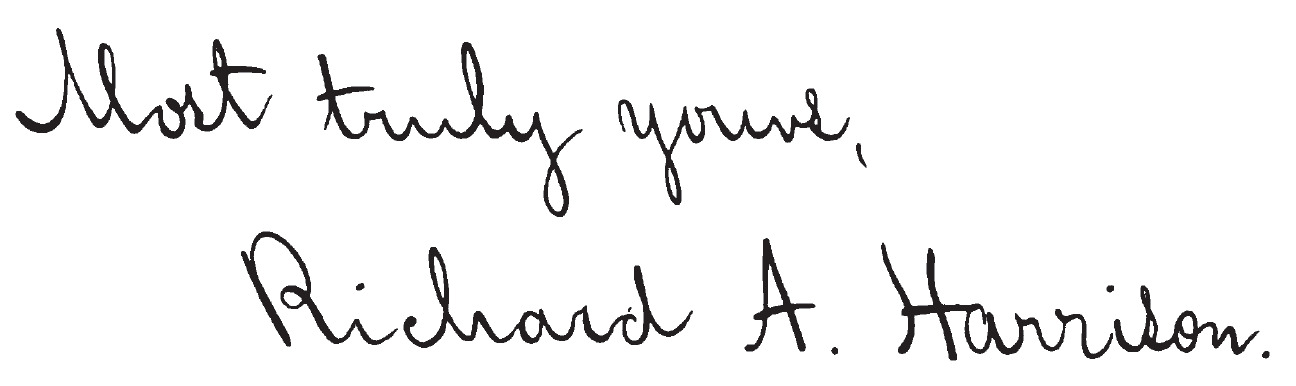
Signature of: richard a harrison